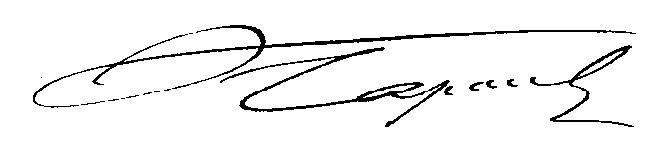
Signature of: victor capoul